Question: Talk about the condition:
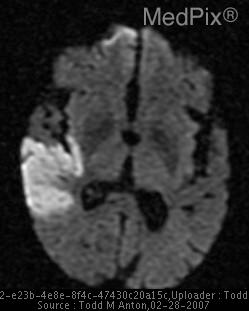
Answer: The disease is discussed as: The upper central portion of the cerebral hemisphere, posterior to the central sulcus, and anterior to the parietooccipital notch
(medial hemisphere).

For image, see:  http://rad.usuhs.mil/rad/radbrowser2/head/MRI/hn030.html

Damage to the non-dominant (usually right) parietal lobe may produce Gerstmann Syndrome:
•  agraphia or dysgraphia (a writing disability)
•  acalculia or dyscalculia (can't calculate)
•  inability to distinguish right from left
•  finger agnosia (inability to identify fingers

http://www.ninds.nih.gov/disorders/gerstmanns/gerstmanns.htm